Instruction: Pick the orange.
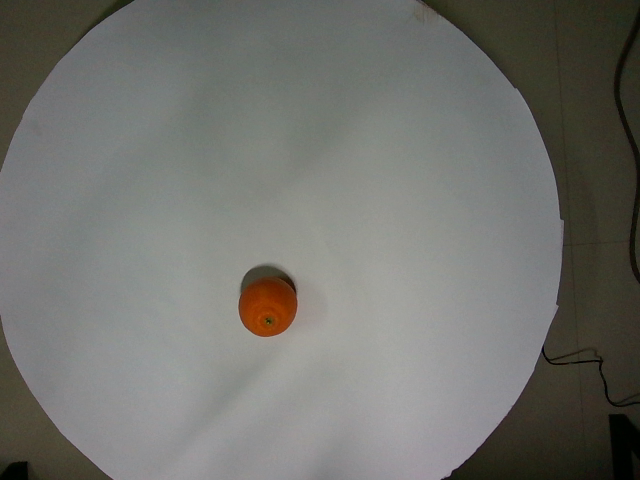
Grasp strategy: vertical